Question: What type of tax is indicated in the document, personal property or real estate?
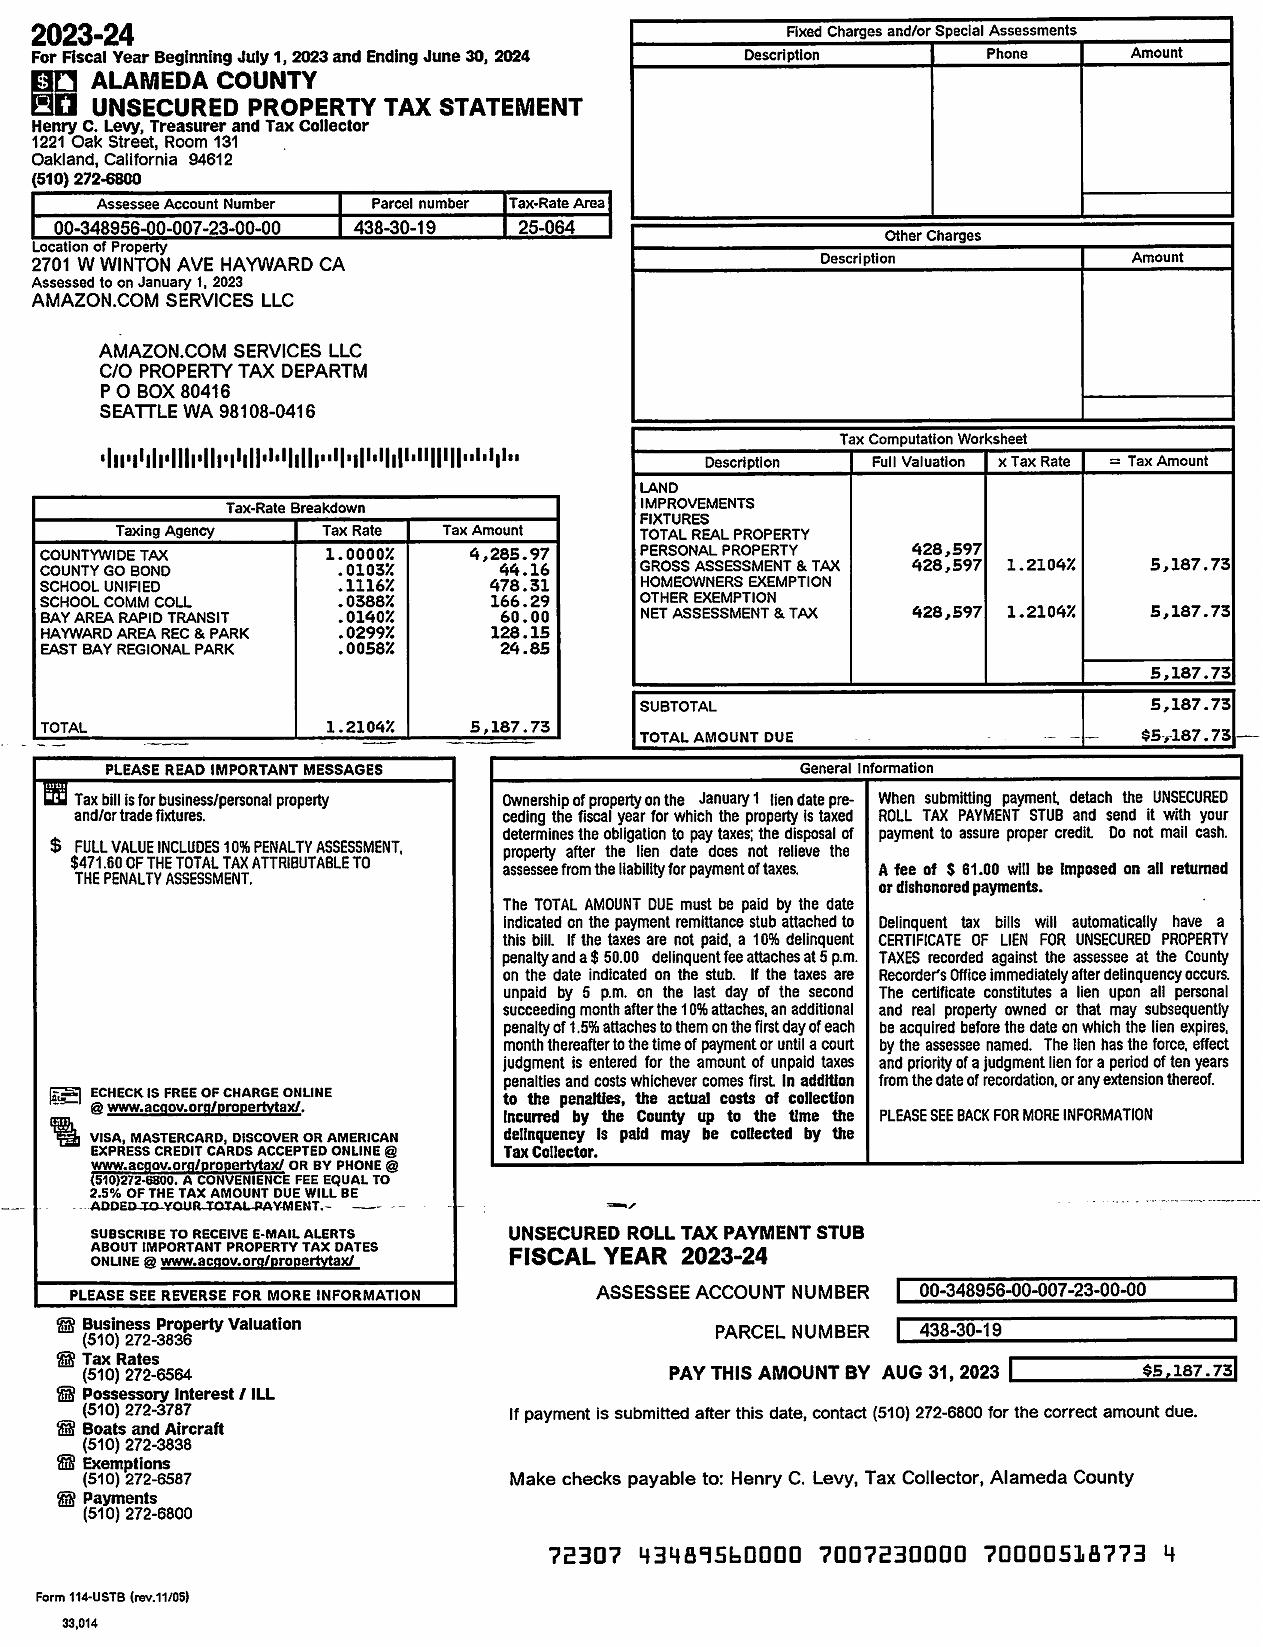
Answer: "UNSECURED PROPERTY TAX STATEMENT"